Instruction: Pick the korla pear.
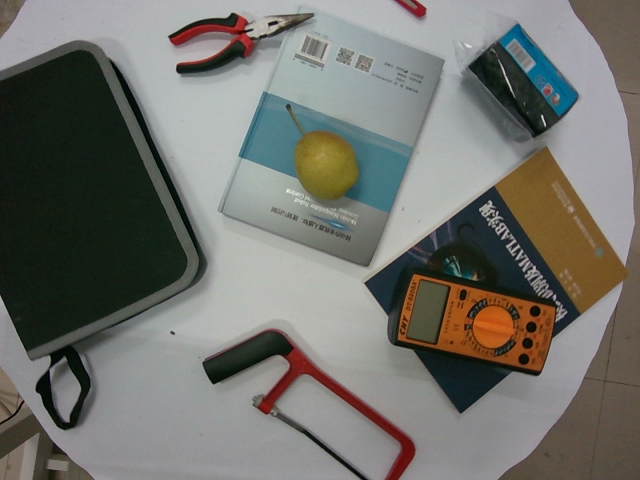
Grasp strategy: vertical